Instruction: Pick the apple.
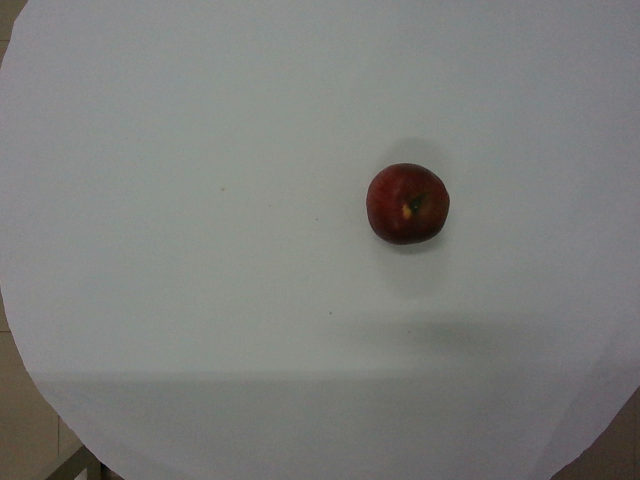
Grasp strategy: vertical